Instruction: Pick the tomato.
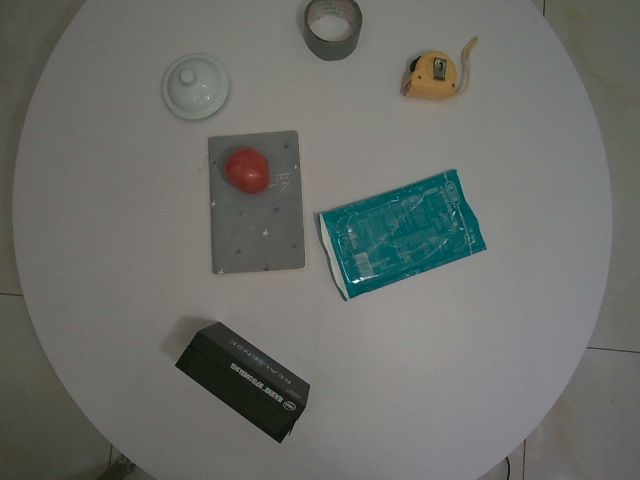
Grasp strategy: vertical